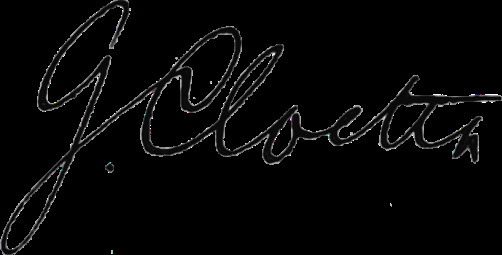
Signature of: wilhelm cloetta